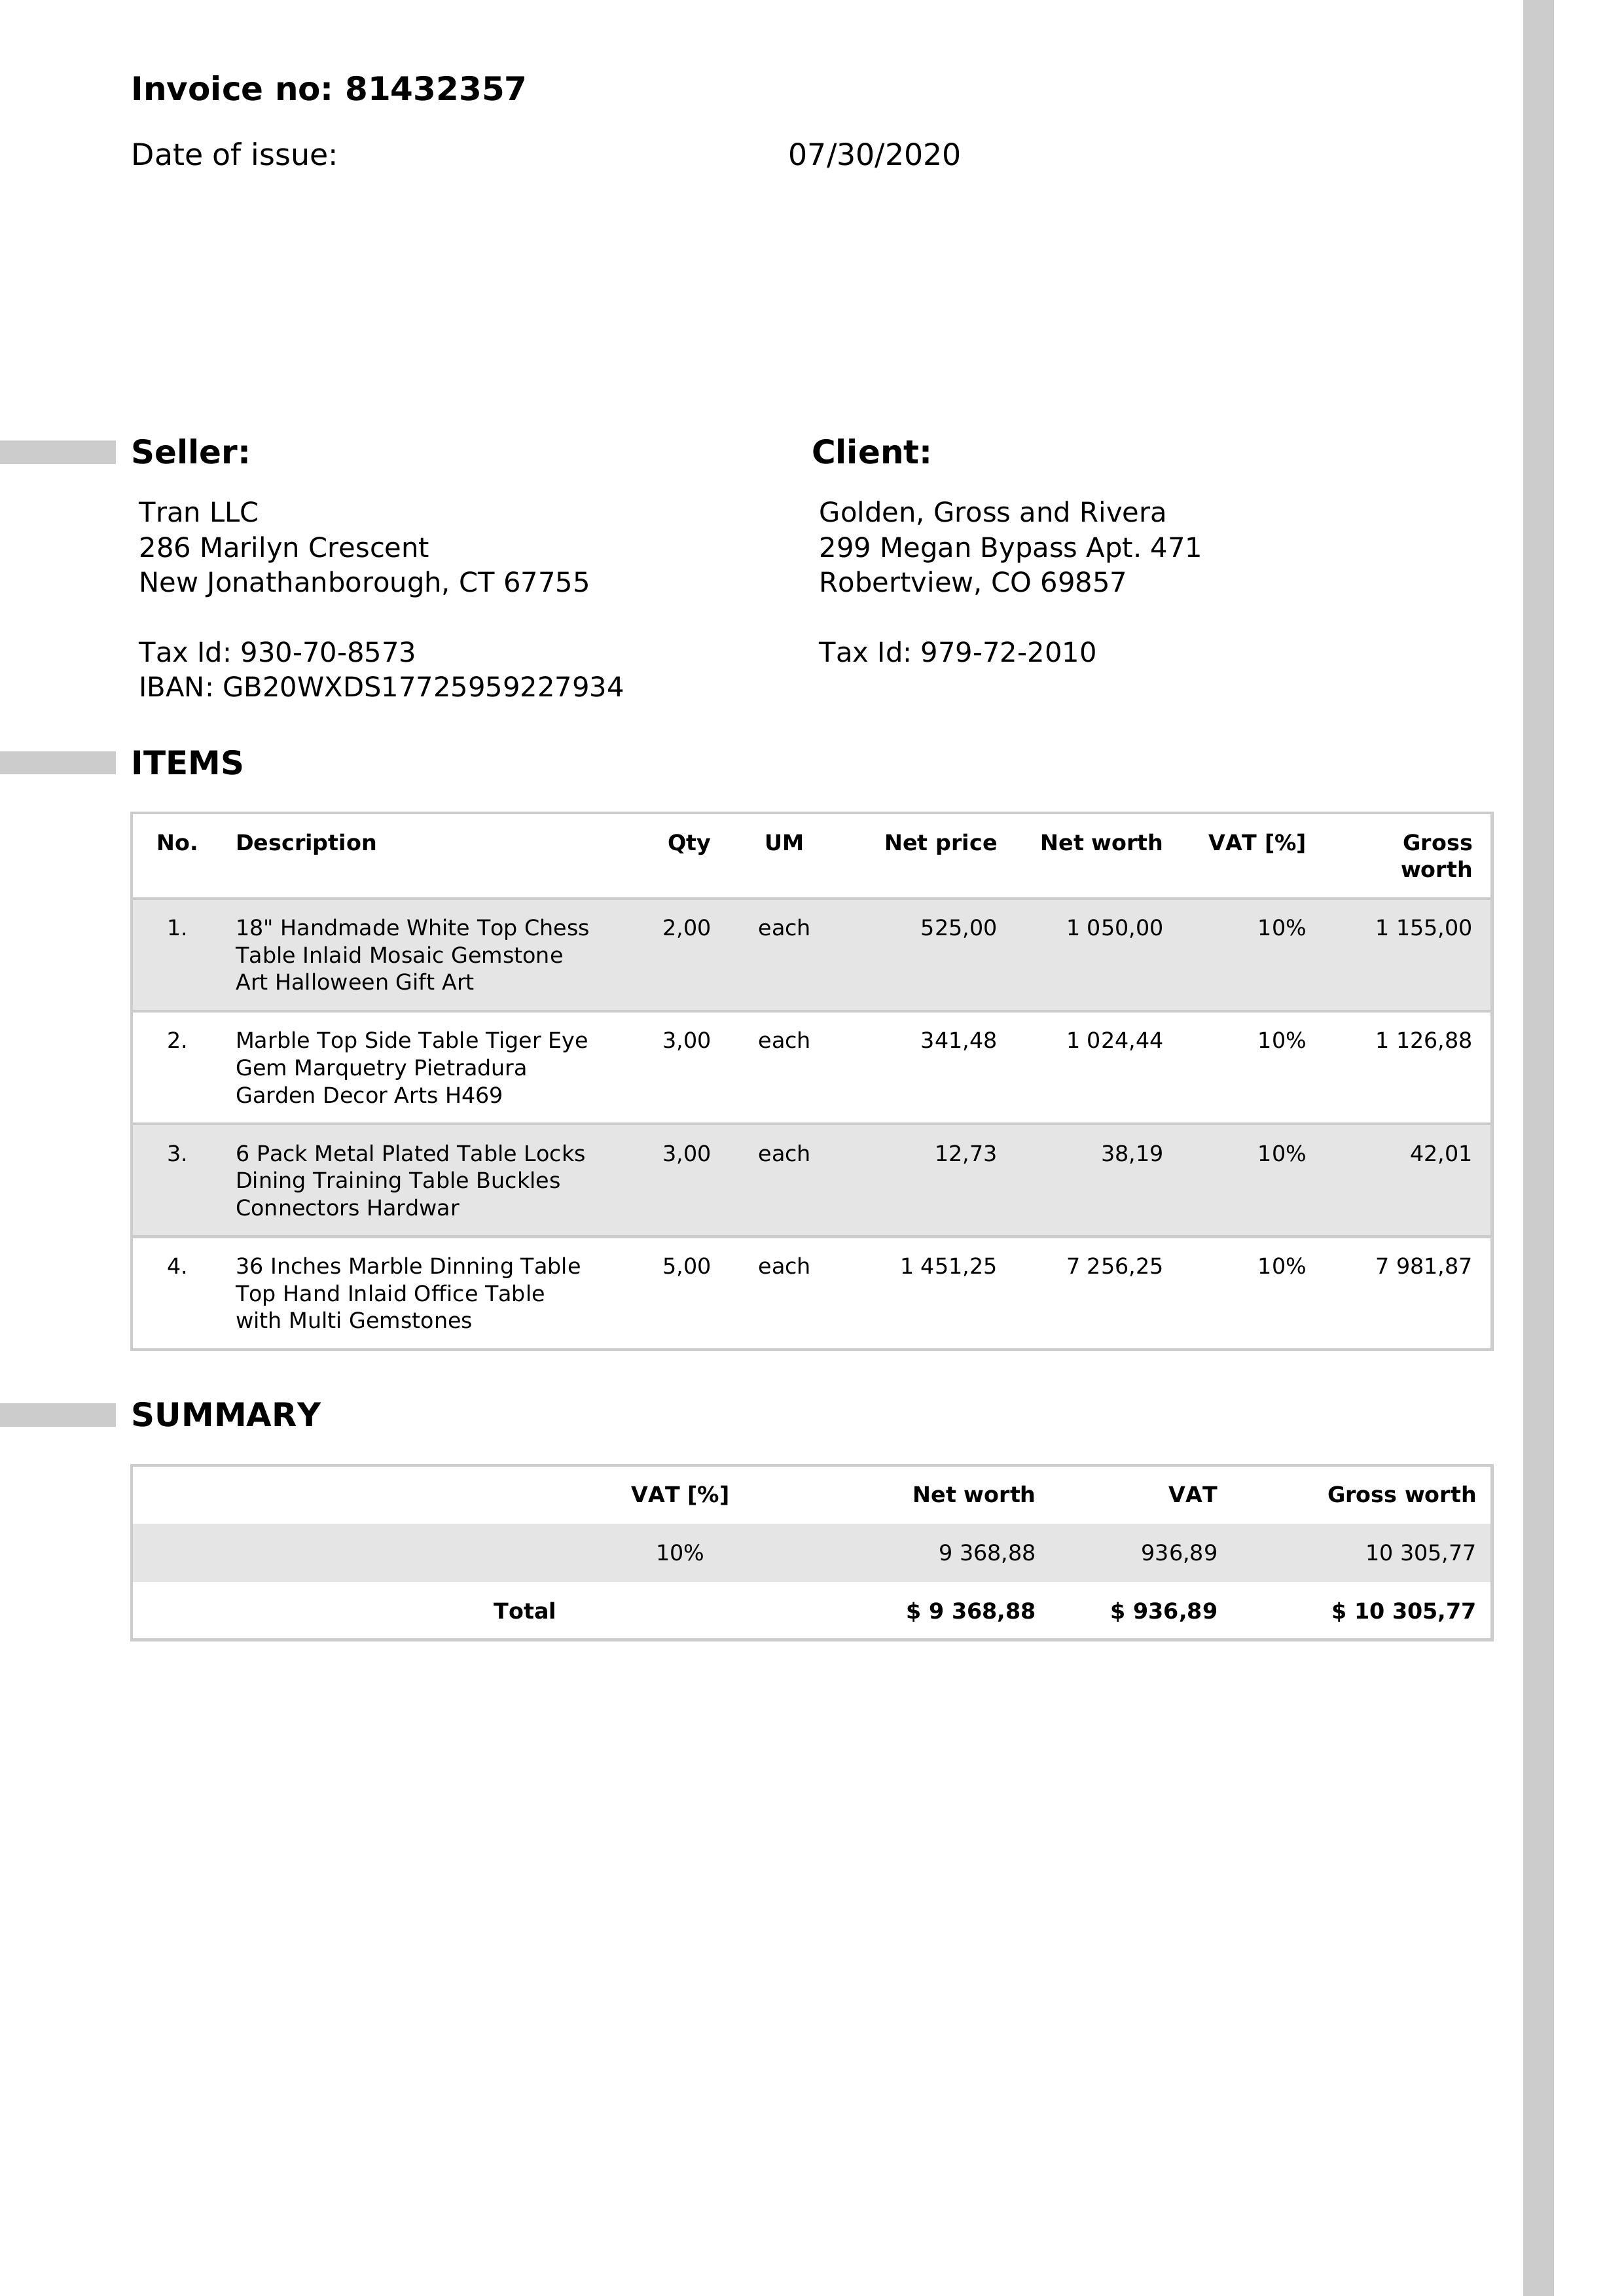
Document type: Invoice